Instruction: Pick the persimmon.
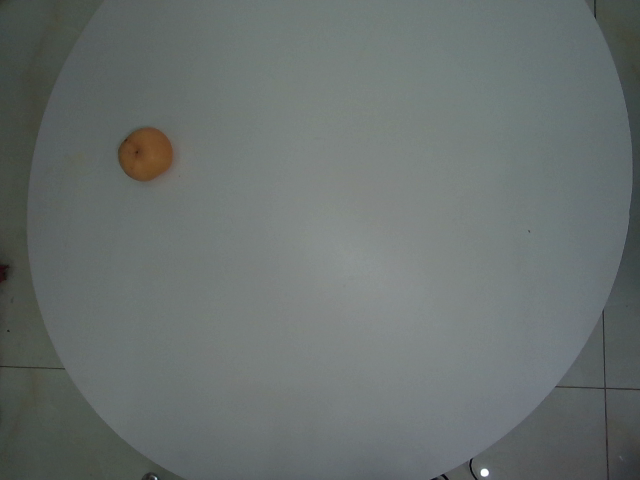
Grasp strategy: vertical